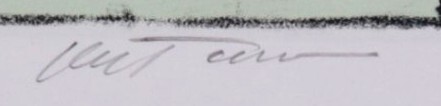
Signature of: karel toman